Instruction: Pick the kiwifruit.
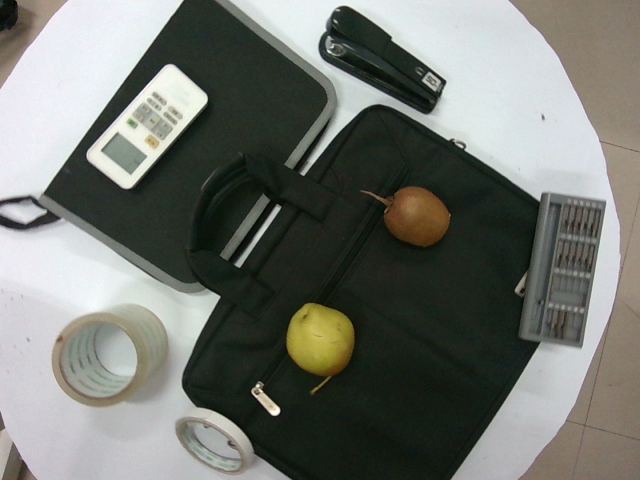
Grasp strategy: vertical